Question: What might the diagnosis be?
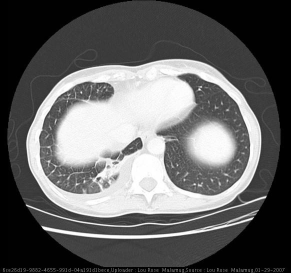
Answer: The possible diagnosis includes lymphangitic spread of malignancy
primary malignancy
lymphoma
Sjogrens syndrome
lymphangioleiomyomatosis
pneumonia (bacterial, atypical, viral)
collagen vascular disease (SLE, RA)
hypersensitivity pneumonitis
asbestosis
edema (secondary to fluid overload, CHF, or nephrotic syndrome).